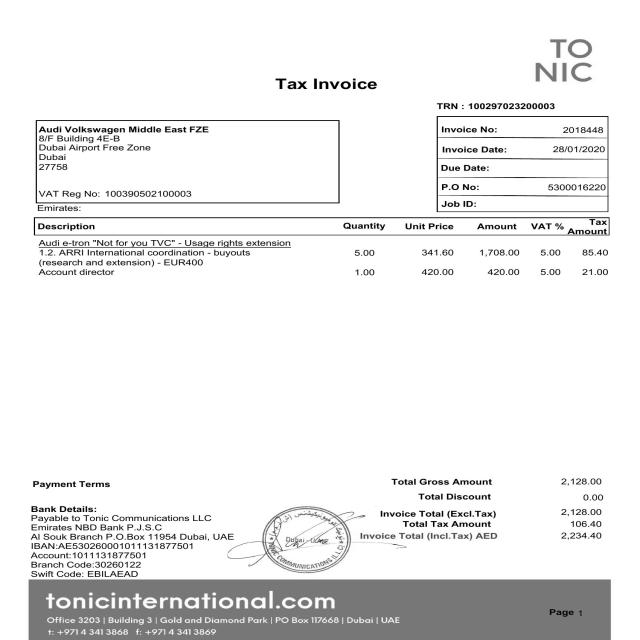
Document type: Invoice